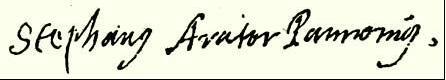
Signature of: istván szántó